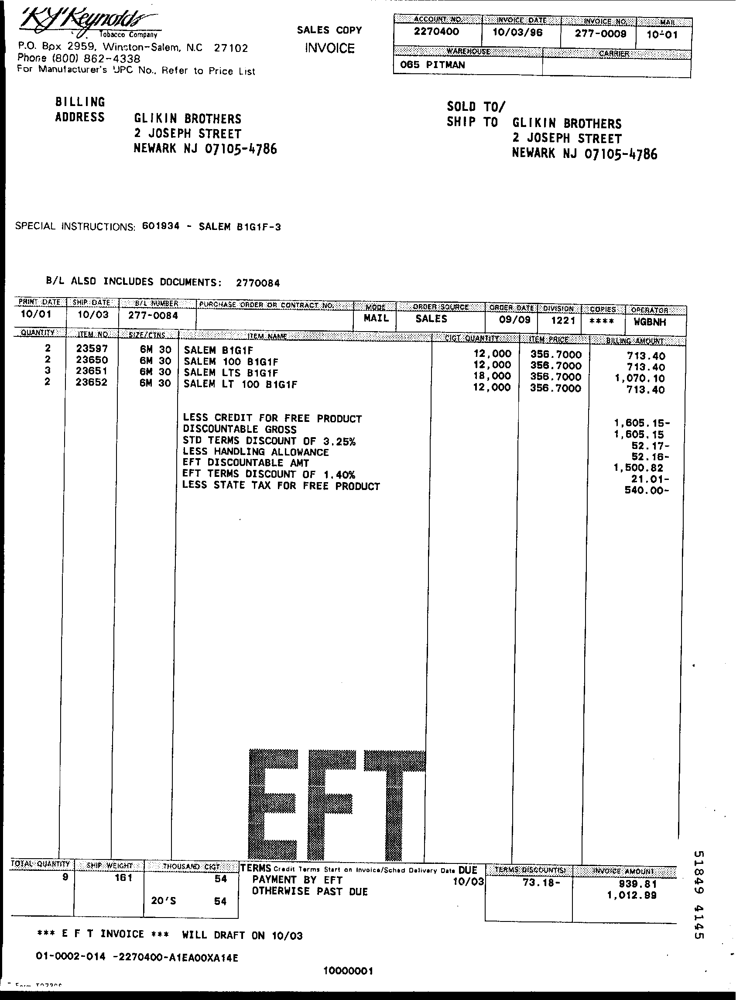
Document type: Invoice